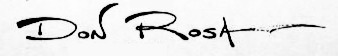
Signature of: don rosa